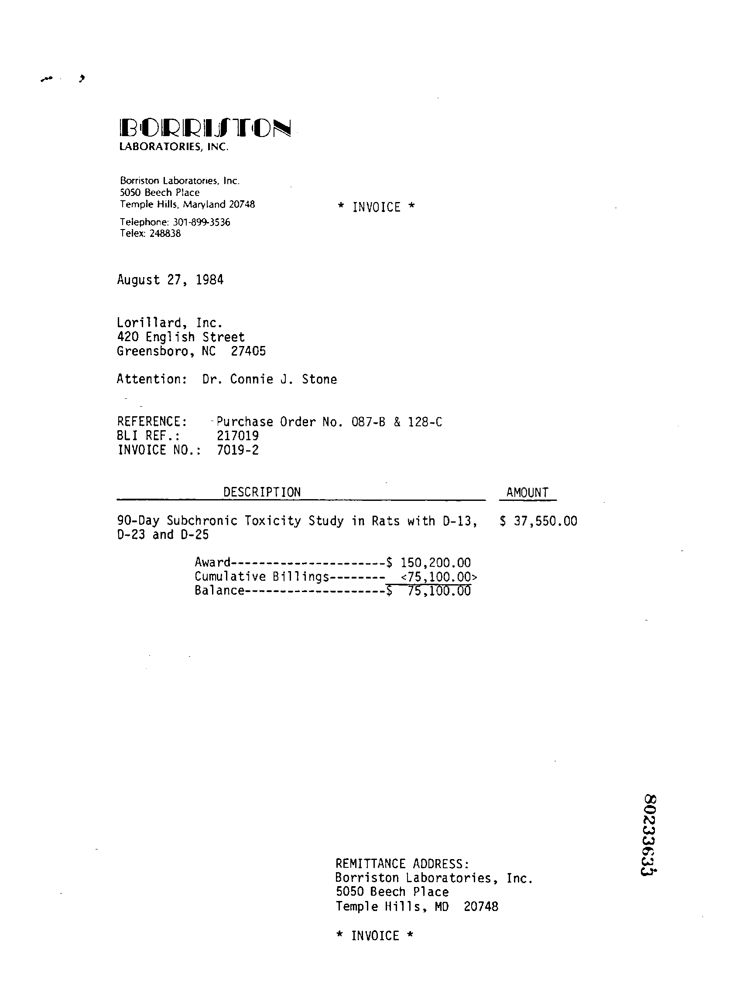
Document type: Invoice